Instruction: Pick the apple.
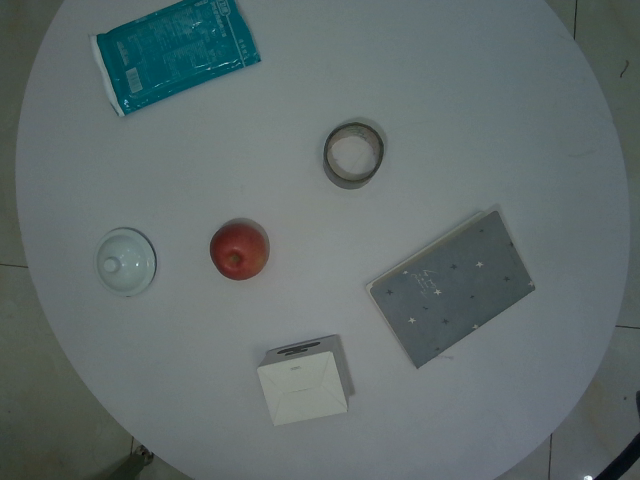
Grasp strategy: vertical